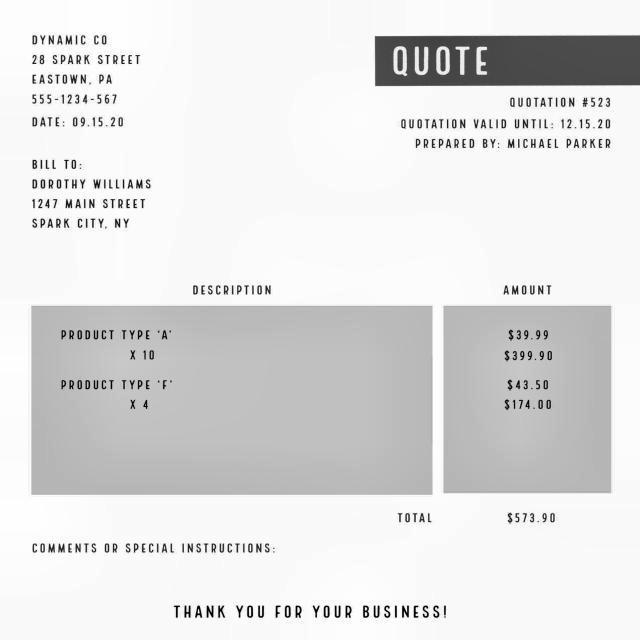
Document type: Invoice